Question: What are the imaging findings?
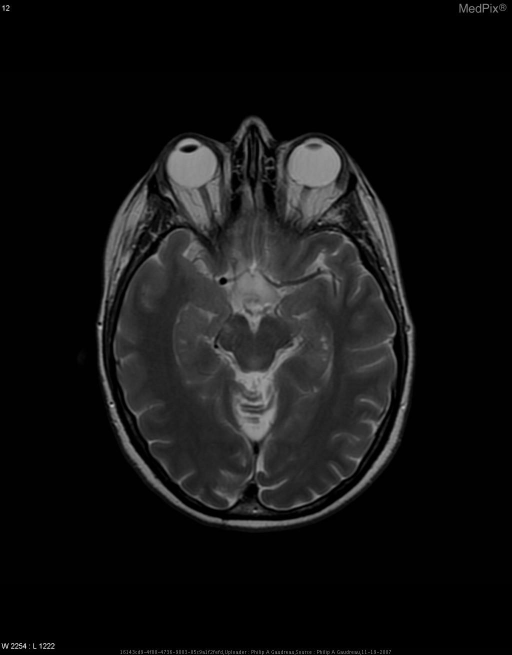
Answer: The imaging shows Increased signal intensity and widening of the optic nerves as they track posteriorly.
There is a well circumscribed 1.5X1cm mass of high signal intensity located at the location of the optic chiasm.  The lesion is suprasellar. < li > Well circumscribed, high signal intensity mass about 1.5x1cm at the location of the optic chiasm.